Question: What do the imaging results show?
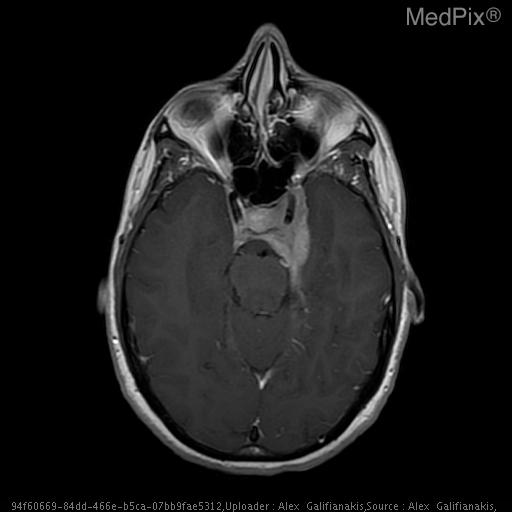
Answer: The imaging shows Avidly enhancing suprasellar mass distinct from the pituitary measuring approximately 3.3 x 2.5 x 3.5 cm. The mass surrounds the left cavernous internal carotid artery extending into the medial aspect of the right cavernous sinus.

The tumor extends anteriorly to the left orbital apex.  There is suprasellar and pontine cistern extension also coursing along the posterior margin of the majority of the clivus. There is posterior extension of the mass surrounding the left 5th cranial nerve involving Meckel's cave as well as surrounding the cisternal portion of the 5th cranial nerve. The mass extends to but not definitely within the left foramen ovale involving the left foramen rotundum as well. The mass abuts the left margin of the basilar artery and the left anterior margin of the mid brain. It extends into the posterior-superior aspect of the sphenoid sinus as well.

A fluid intensity, non-enhancing structure is seen along the posterior margin of the above described mass filling the superior pontine cistern with extension into the left suprasellar cistern measuring 2.3x1.5x1.2 cm. The mass involves the left cavernous sinus, surrounds the carotid, and extends forward to the orbital apex, and backward to the tentorium and clivus..